Question: What was observed in the imaging?
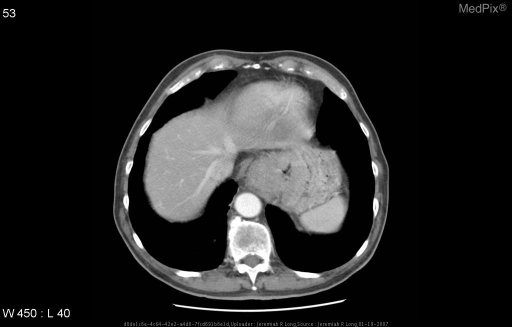
Answer: The imaging shows Axial CT images through the lower thorax and upper abdomen following the administration of oral and IV contrast material demonstrate a segment of significant circumferential wall thickening and lumenal narrowing involving the distal third of the esophagus and the proximal aspect of the stomach. There is associated lymphadenopathy.

PET/CT fusion images in axial, sagital and coronal planes deomstrate focal increased FDG-18 metabolism in the region of wall thickening identified on the CT scan with a maximum SUV of 11.6. Axial CT images through the lower thorax and upper abdomen following the administration of oral and IV contrast material demonstrate a segment of significant circumferential wall thickening and lumenal narrowing involving the distal third of the esophagus and the proximal aspect of the stomach..